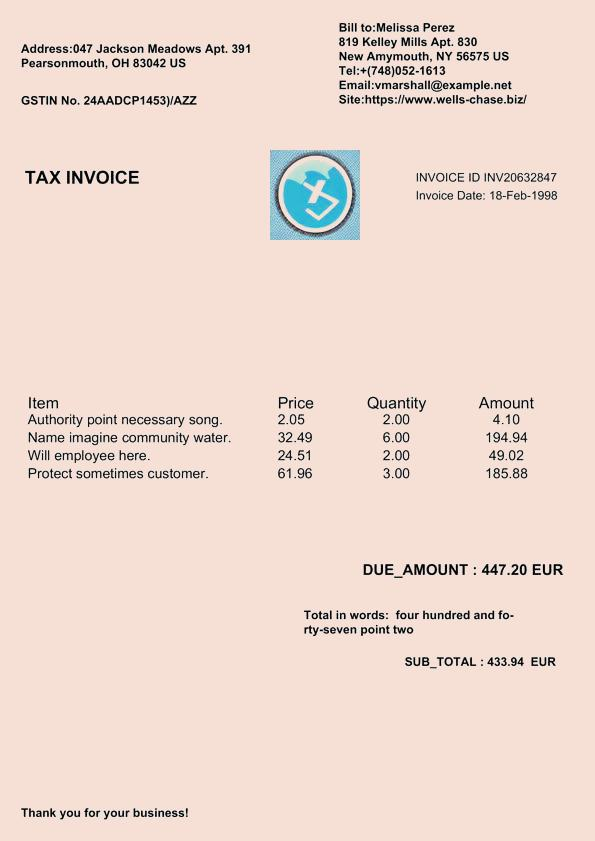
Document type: Invoice